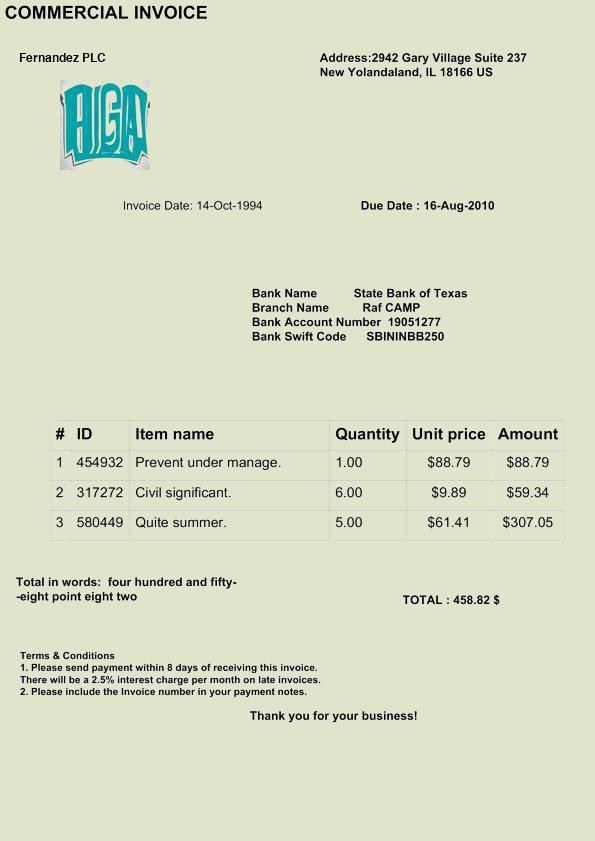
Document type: Invoice